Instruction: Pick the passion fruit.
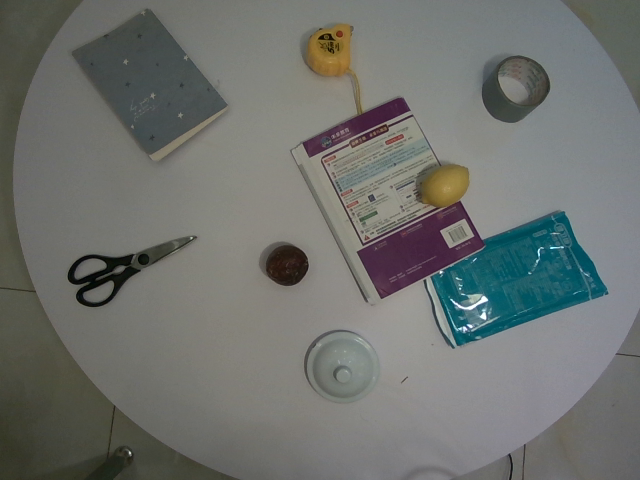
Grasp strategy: vertical